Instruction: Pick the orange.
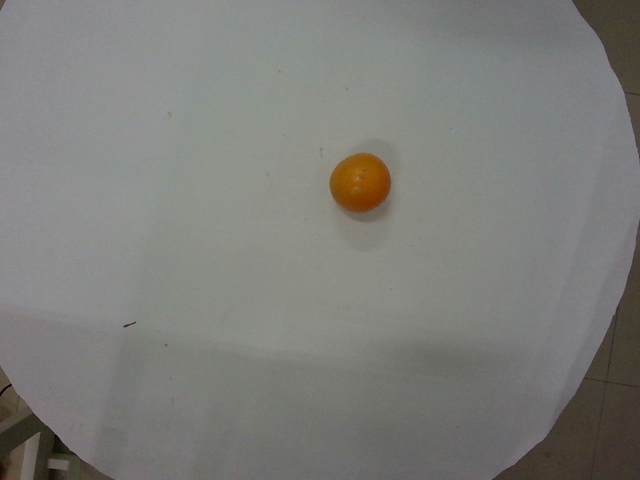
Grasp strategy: vertical